Patient: Male, age 2
The 2nd patient is a boy of 2 years and 1 month old, who was referred by the local health center to rule out neoplastic process for presenting a lytic lesion in the epiphysis of left distal femur. His vaccination scheme was completed except the 3rd dose of rotavirus vaccine. The BCG immunization antecedent was recorded at birth, in July 2015. He had a history of low extremity trauma due to a fall from the bed of approximately 50 cm that provoked contusion in the left lower limb with increase in volume, limitation of gait and pain predominantly at the level of the left knee.
He was 1st admitted in the Emergency Service of National Institute of Pediatrics (INP- Spanish acronym) in regular general conditions but with an increased volume of the medial anterior face of the left knee, manifesting pain of mild intensity on flexion extension of the knee, claudication of gait (walking impai,rment) and pain on bipedal. On admission, reported 12 g/dL of hemoglobin, 37.9% of hematocrit, 6.6 (103/mm3) of leucocytes, 2.5 (103/mm3) of neutrophils, 3 (103/mm3) of lymphocytes, and 465 (103/mm3) of platelets. He was subjected to oncological evaluation by the Service of Oncology who ruled out neoplastic processes based on incompatible radiological data. Probable infectious osteomyelitis was suspected and in view of that, empirical treatment based on 200 mg/kg/day of dicloxacillin was started. The patient was later sent to the ward of Pediatric infectious Diseases to continue his treatment procedure. The X-ray of the left low limb depicted a large lytic lesion, compromising the internal condyle of the distal epiphysis of the left femur, with conserved cortical edges in the border of the lesion (Fig. 4). The MRI showed data suggestive of chronic osteomyelitis; hence, bone surgery and curettage were performed and subsequently, graft placement with bioactive bone was undertaken. During the trans-surgical scan, bone tissue biopsy was obtained which reported chronic granulomatous arthritis with caseous necrosis, histopathological data suggestive of M tuberculosis. The staining and polymerase chain reaction of the positive sample for M tuberculosis are reported. On suspecting osteitis secondary to Tuberculosis, it was decided to start a comprehensive approach or procedure based on the following: lumbar radiography without apparent alterations; lung radiography with the presence of 2 bilateral radiopaque lesions in pulmonary hila, suggestive of calcified nodule without another apparent alteration of the pulmonary parenchyma (Fig. 5); the parent's radiographies were normal; high resolution computed tomography (CT) of lung of the patient with report of left perihilar ganglionic growth of 13 to 8 mm and presence of a 2 mm nodular lesion on the left lower lobe at the basal level, suggestive of calcified granuloma. Antituberculous treatment based on isoniazid, 10 mg/kg/day; rifampicin, 15 mg/kg/day; pyrazinamide, 25 mg/kg/day and ethambutol, 27 mg/kg/day was started. When M bovis was typified, clarithromycin at 15 mg/kg/day was added in the treatment scheme. Presently, the evolution of the patient is favorable. He is still subjected to procedures to rule out primary immunodeficiency with report of nitroblue tetrazolium negative for chronic granulomatous disease.
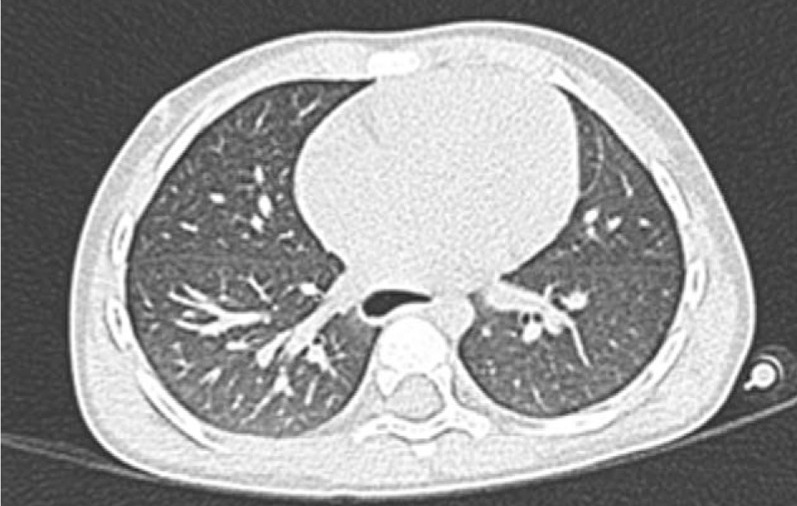
Image caption: High resolution computed tomography (CT) of left parahilar ganglionic growth of 13 to 8 mm and the presence of a 2 mm nodular lesion located in the left lower lobe at the basal level suggestive of calcified granuloma. CT = computed tomography.